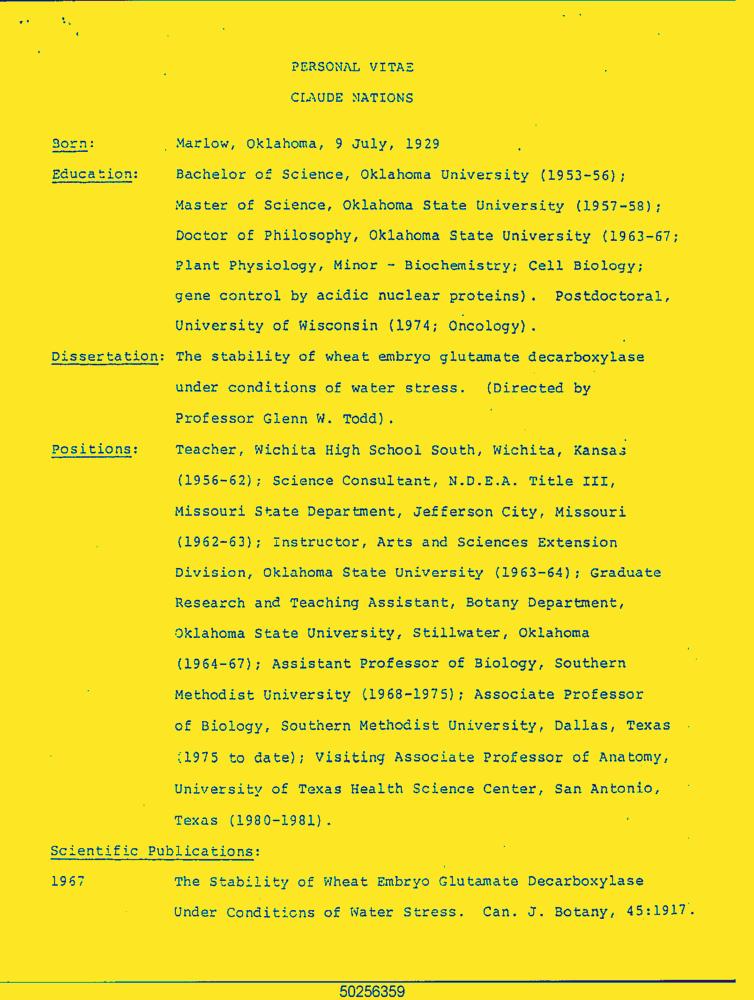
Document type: Resume-Doc